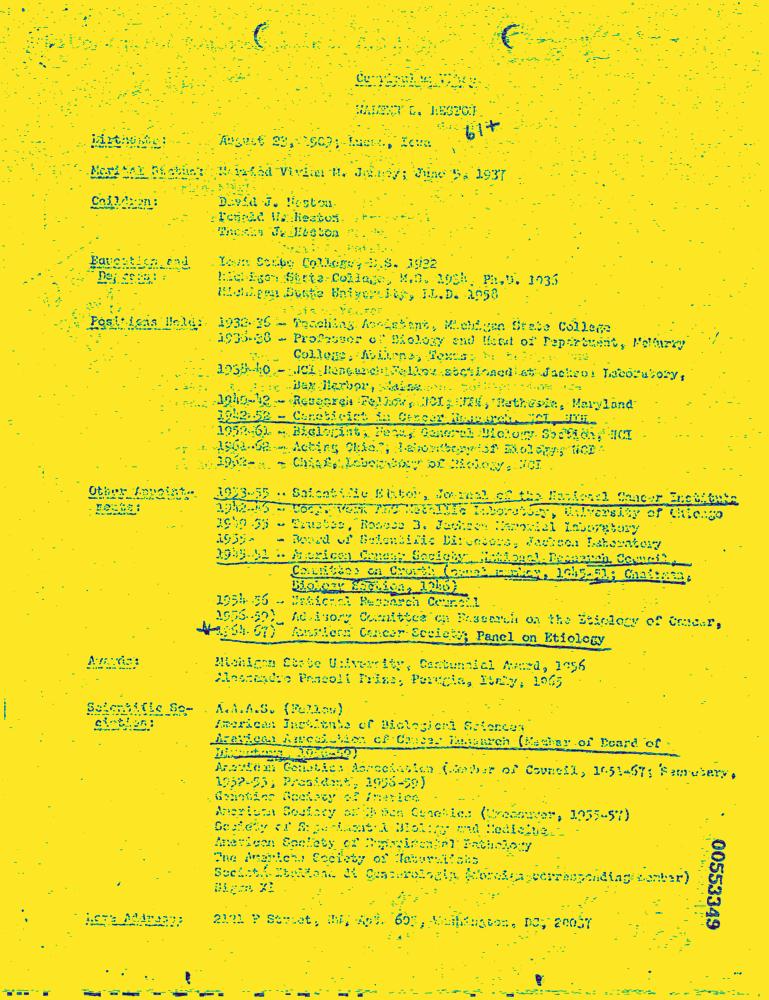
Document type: Resume-Doc